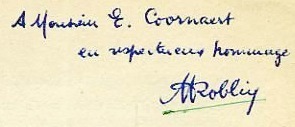
Signature of: michel roblin